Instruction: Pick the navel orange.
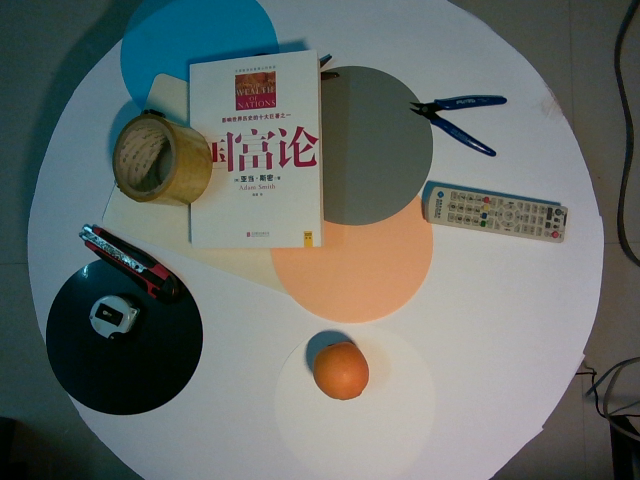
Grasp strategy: vertical